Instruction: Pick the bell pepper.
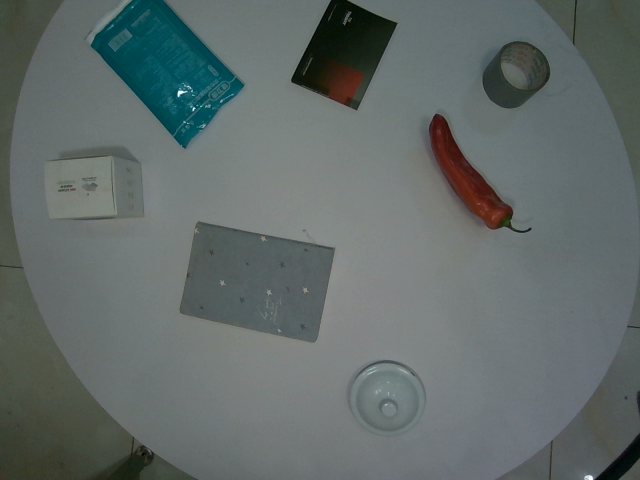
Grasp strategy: vertical